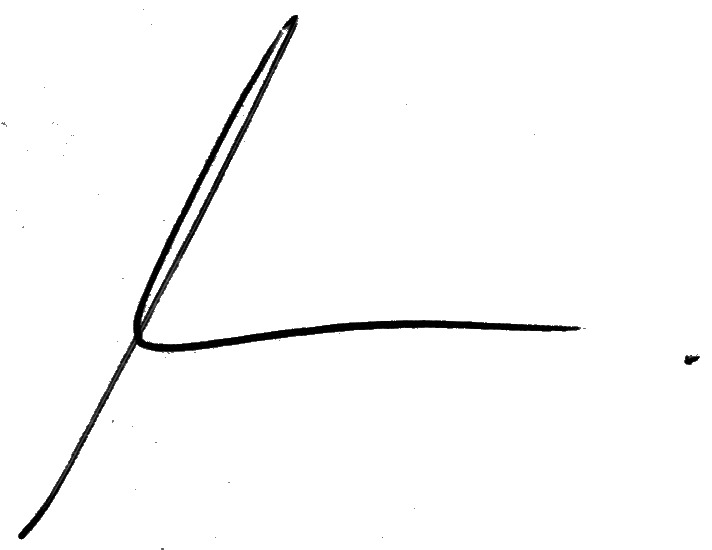
Signature of: elvira sastre